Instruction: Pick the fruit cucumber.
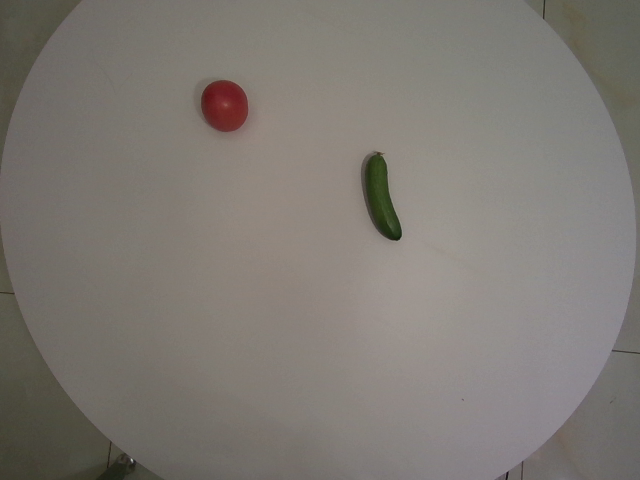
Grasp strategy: vertical